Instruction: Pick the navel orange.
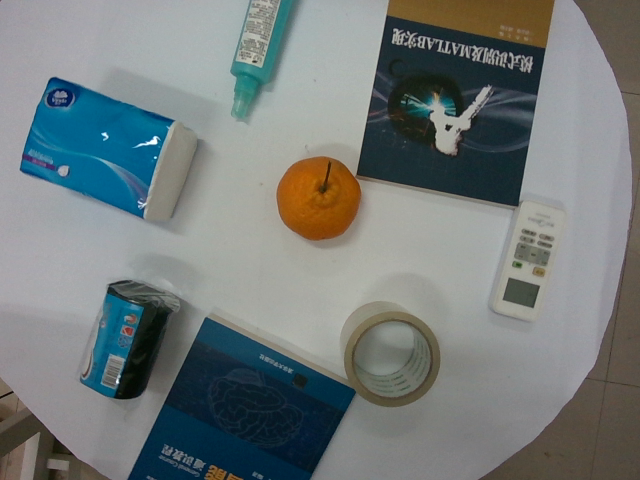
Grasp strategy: vertical